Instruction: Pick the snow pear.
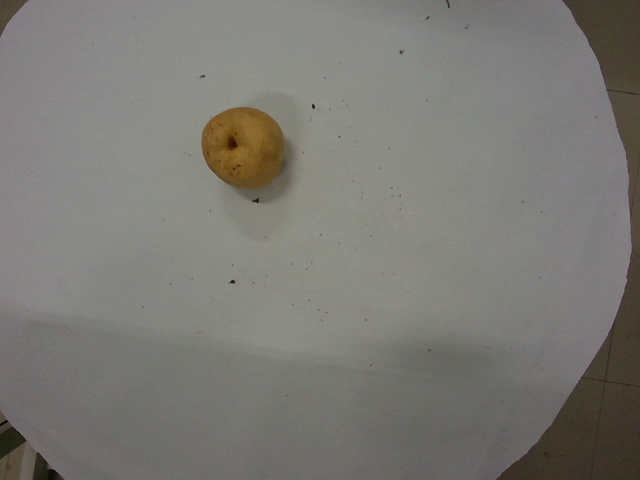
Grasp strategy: vertical